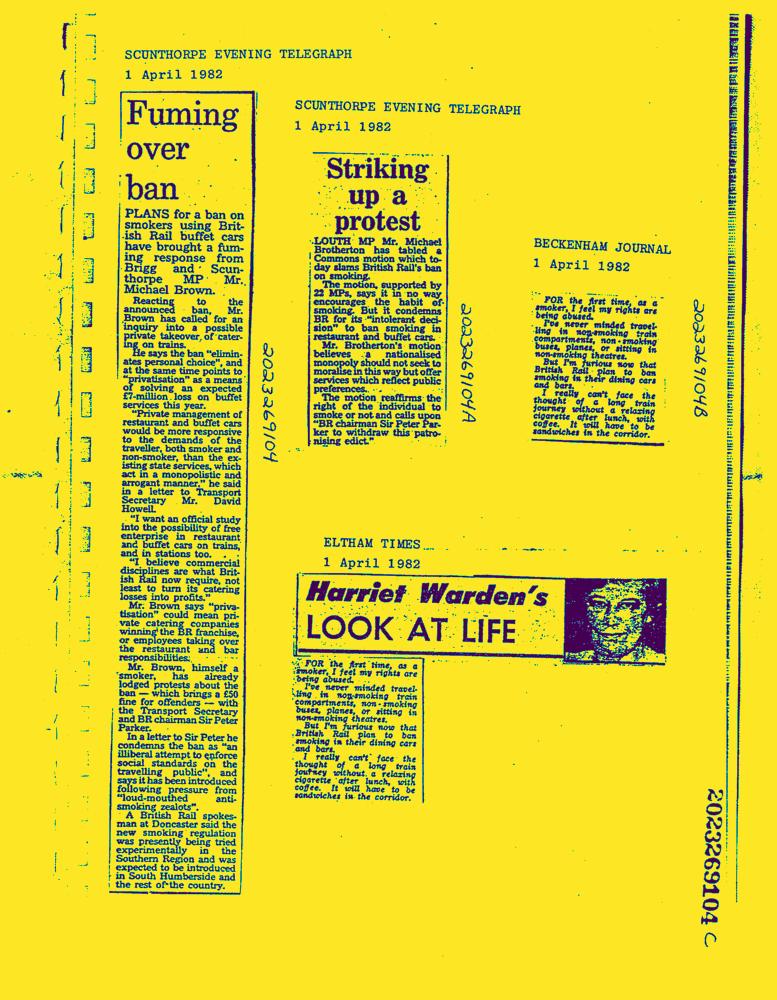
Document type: News-Article